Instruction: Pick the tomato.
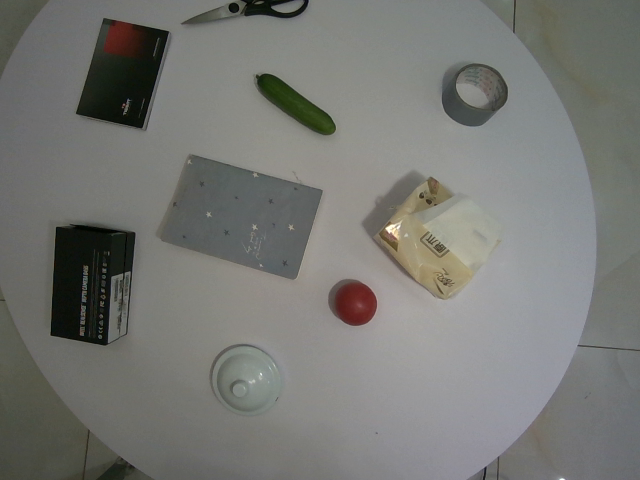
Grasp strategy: vertical